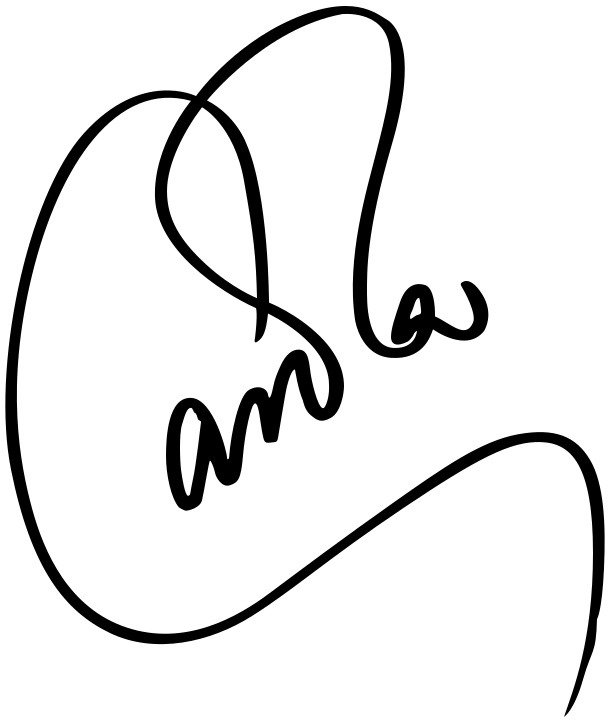
Signature of: carola häggkvist